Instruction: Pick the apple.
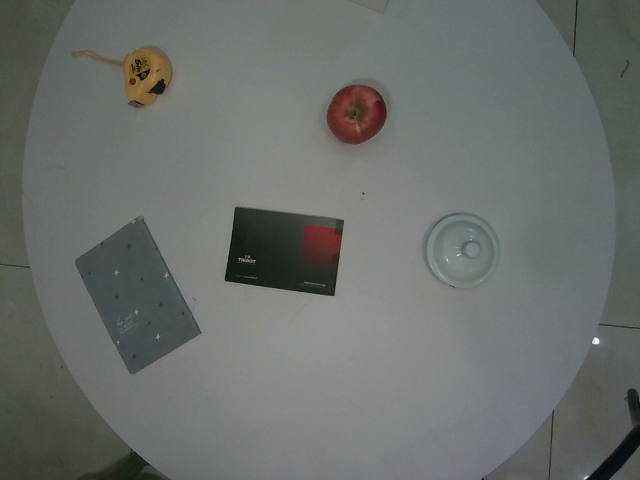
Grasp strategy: vertical